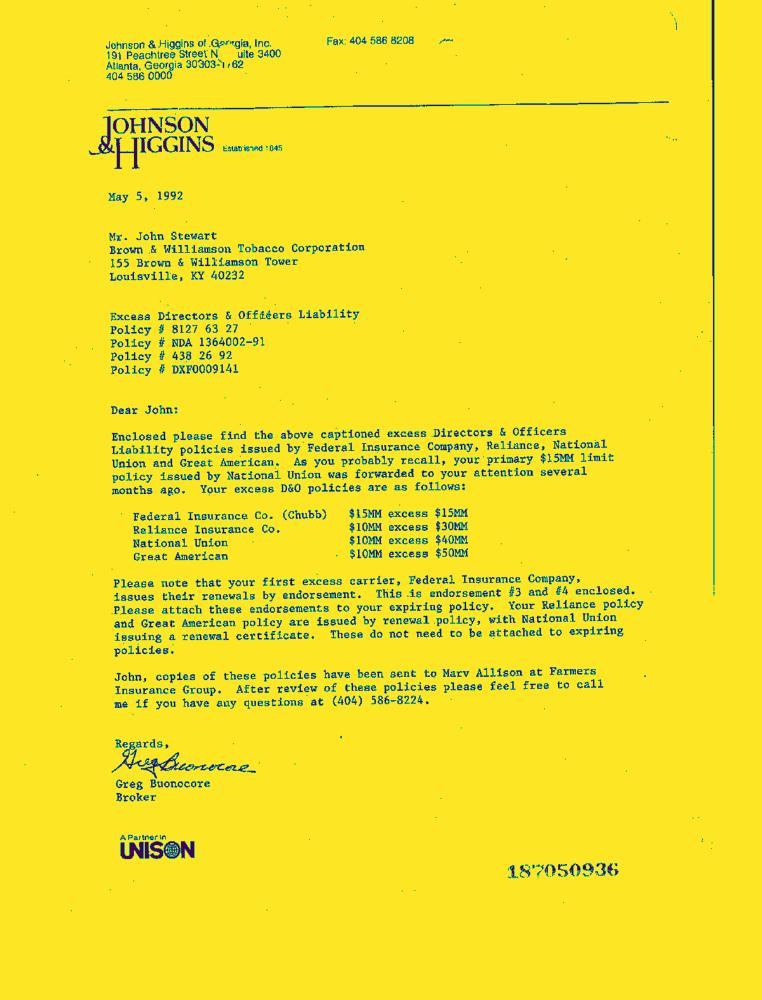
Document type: Letter-Doc